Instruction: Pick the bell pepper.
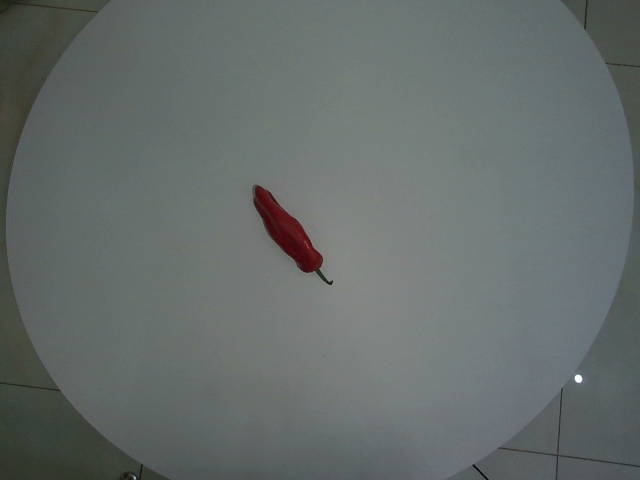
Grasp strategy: vertical